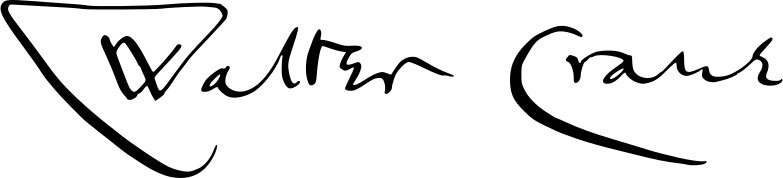
Signature of: walter crane